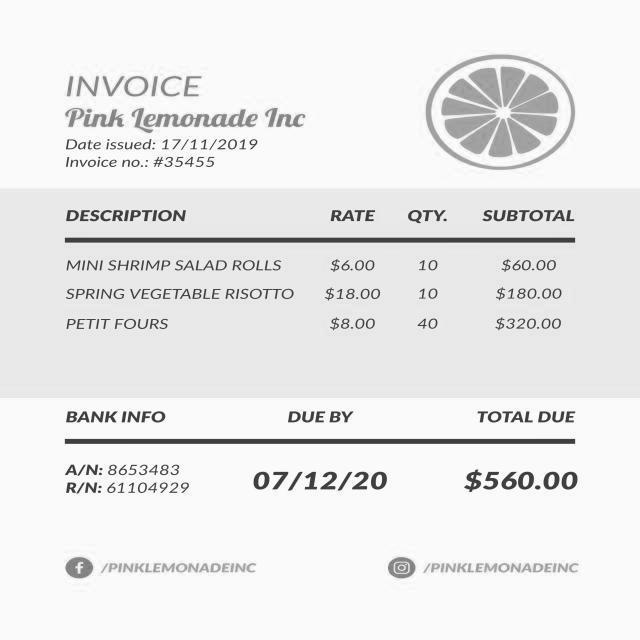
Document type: Invoice